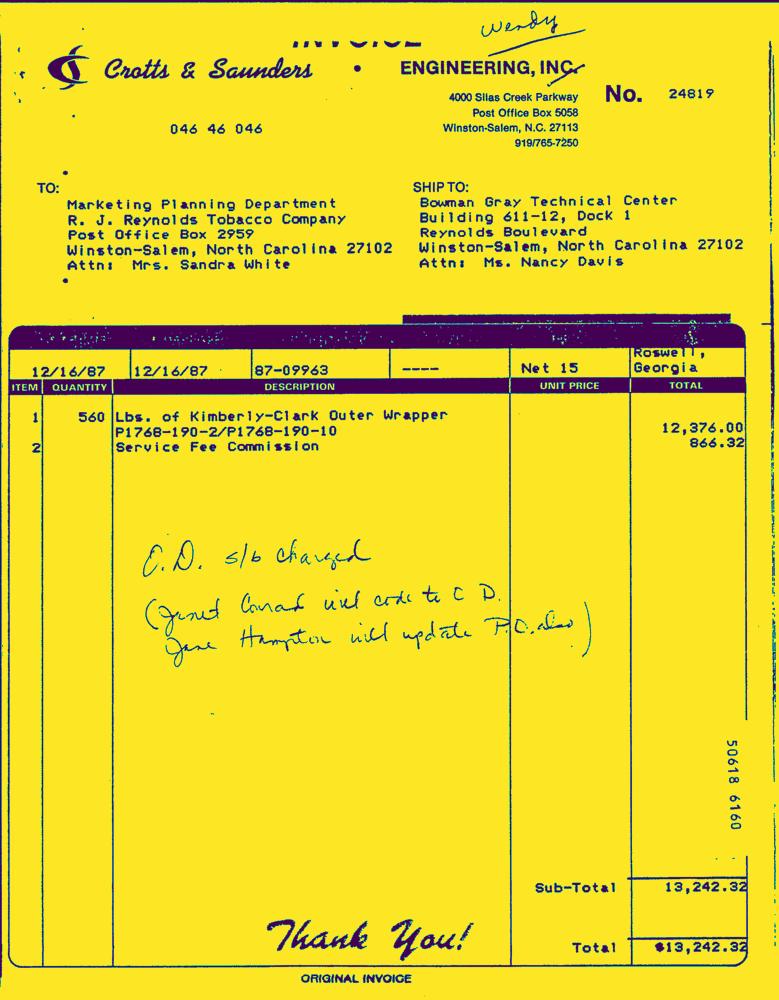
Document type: Invoice-Doc